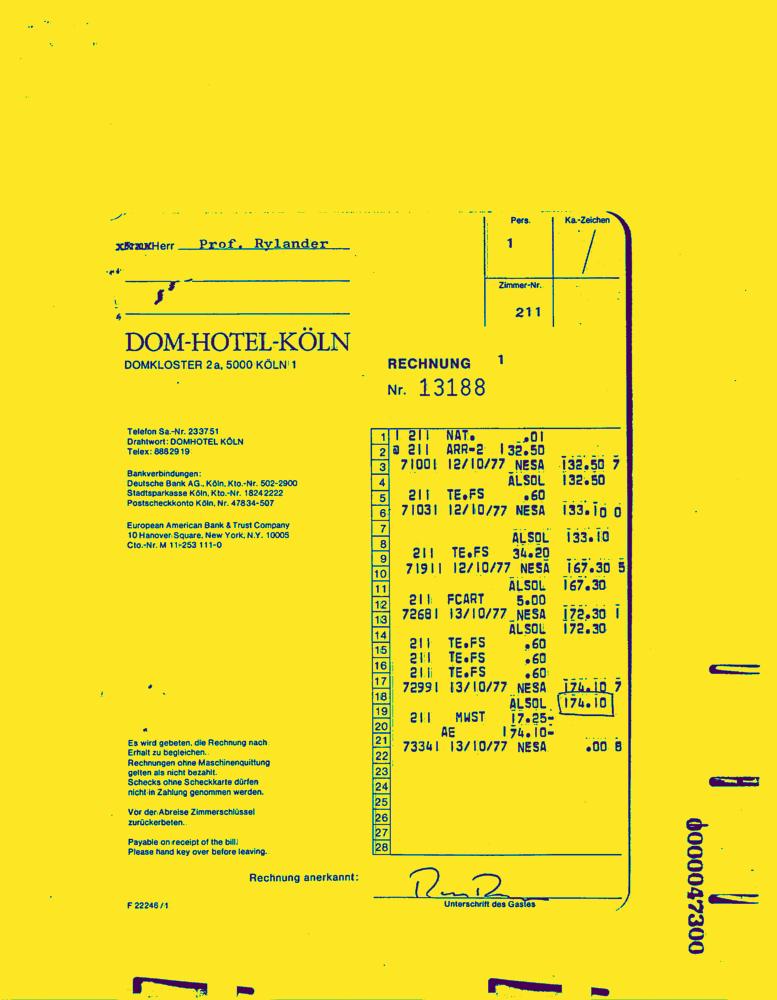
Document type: Invoice-Doc